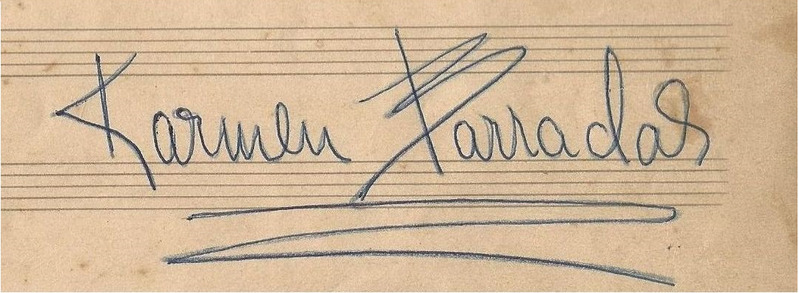
Signature of: carmen barradas